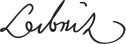
Signature of: gottfried wilhelm leibniz